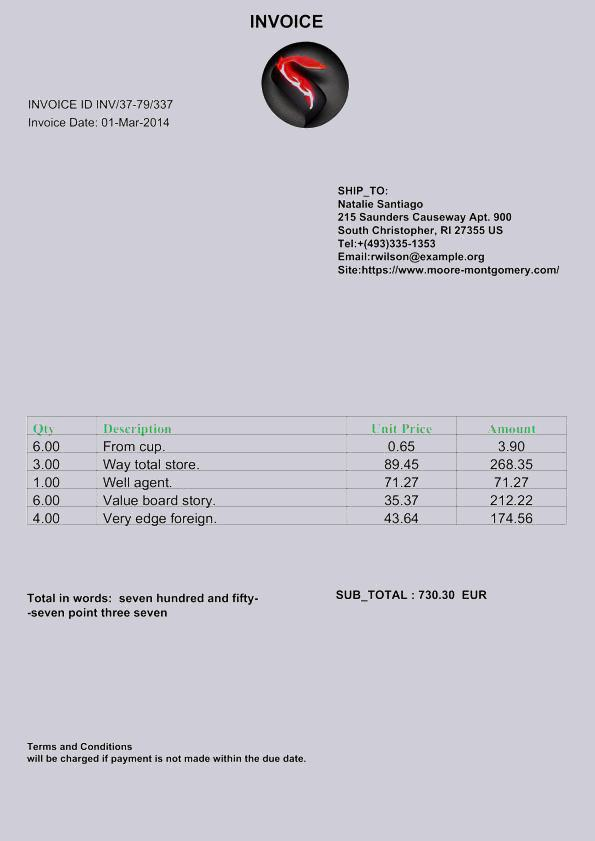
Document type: Invoice